Question: What are the imaging findings?
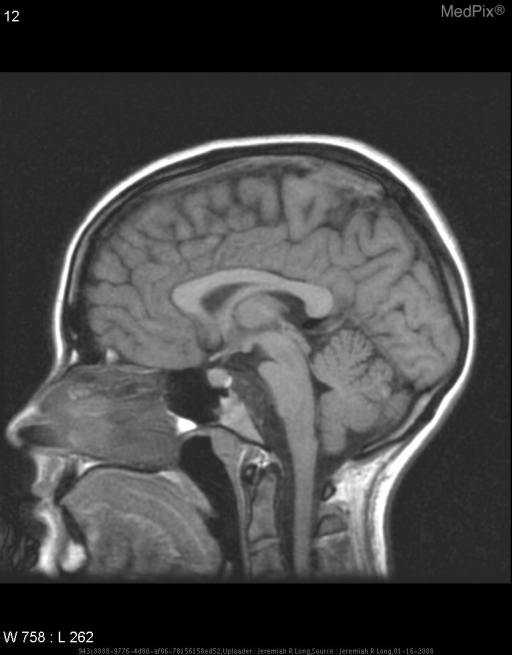
Answer: The imaging shows Multiple representative MR images are demonstrated. A sagital T1 pre-contrast shows a predominantly low signal intensity midline extra-axial clival mass with some mass effect on the pons. An axial diffusion weighted image demonstrates no restricted diffusion. Coronal FLAIR and axial T2 images demonstrate that the mass is predominantly high in signal intensity.  Post gadolinium sagital and axial (fat sat) T1 images deomstrate enhancement within the mass. Multiple representative MR images are demonstrated. A sagittal T1 pre-contrast shows a predominantly low signal intensity midline extra-axial clival mass with some mass effect on the pons. An axial diffusion weighted image demonstrates no restricted diffusion. Coronal FLAIR and axial T2 images demonstrate that the mass is predominantly high in signal intensity.  Post gadolinium sagittal and axial (fat sat) T1 images demonstrate enhancement within the mass..